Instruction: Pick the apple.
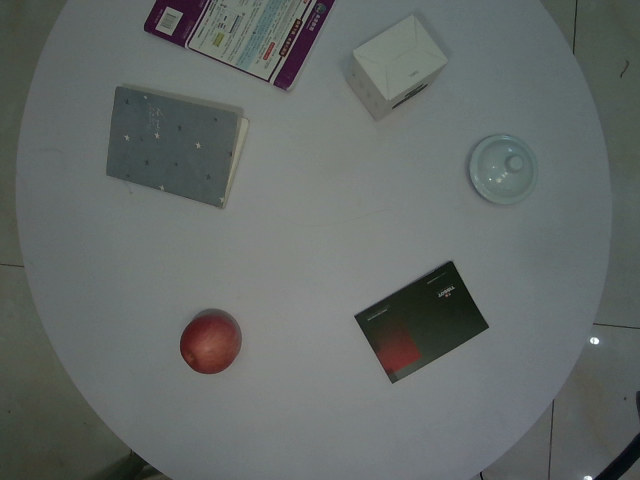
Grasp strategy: vertical